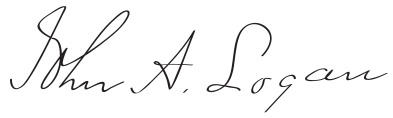
Signature of: john a logan